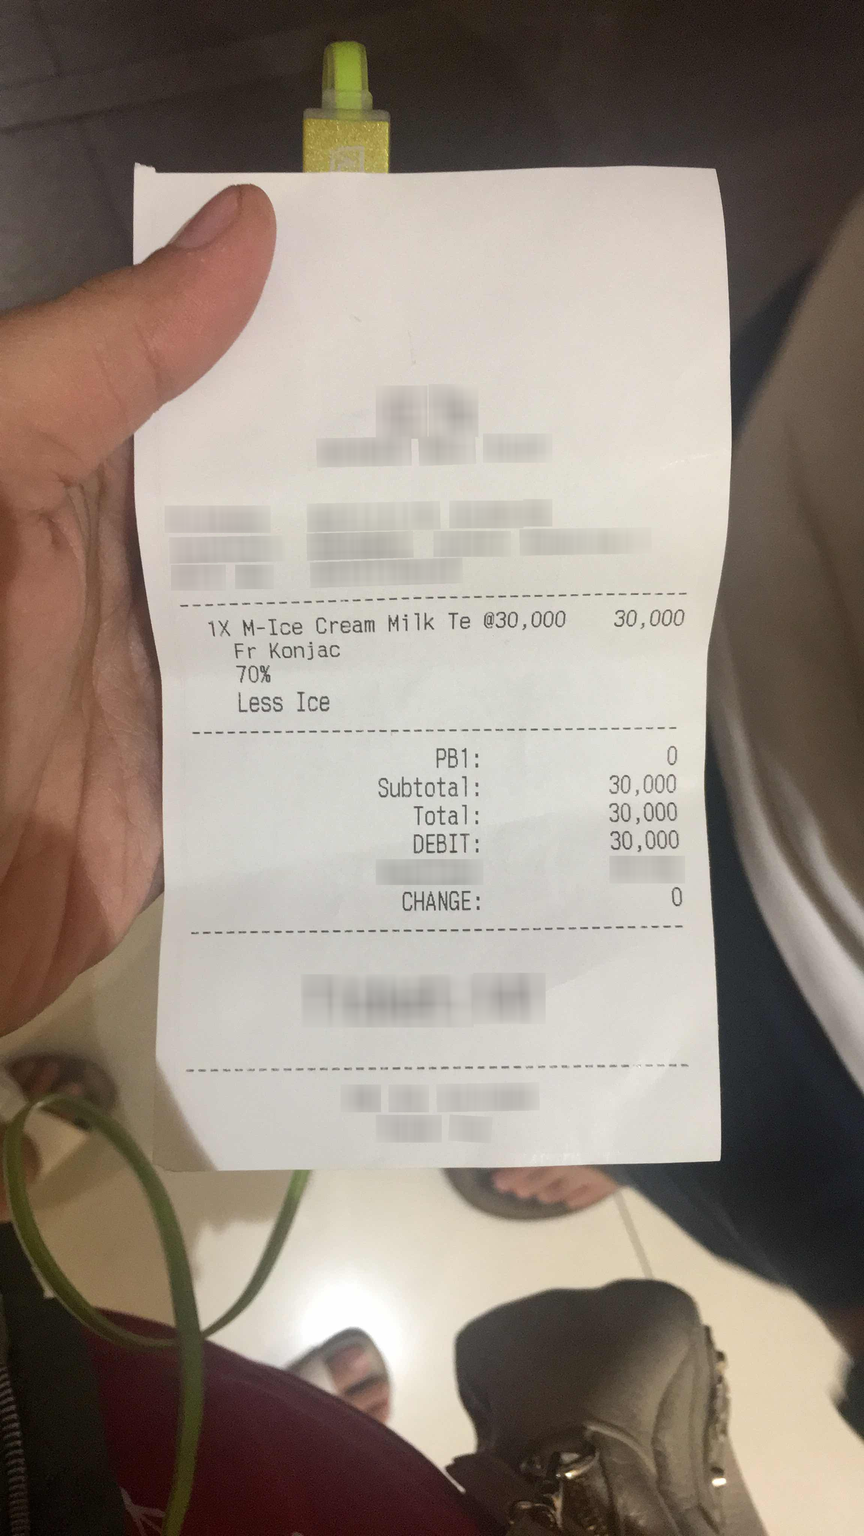
Extraction:
receipt: line_items: name: M-Ice Cream Milk Te
price: 30,000
qty: 1X
name: Fr Konjac
name: 70%
name: Less Ice
subtotal: 30,000
tax: 0
total: 30,000